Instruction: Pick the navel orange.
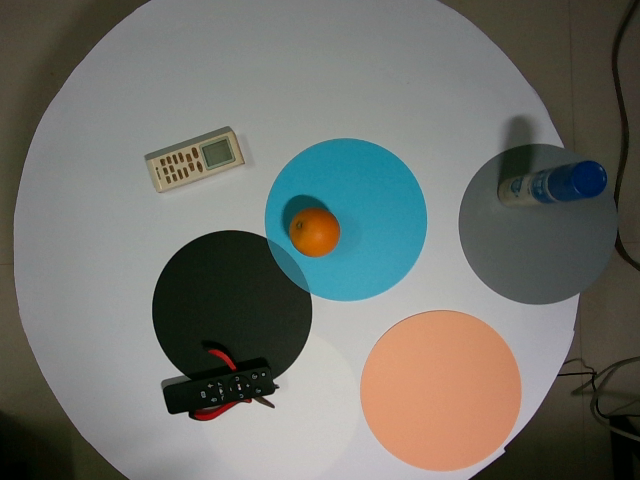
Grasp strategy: vertical